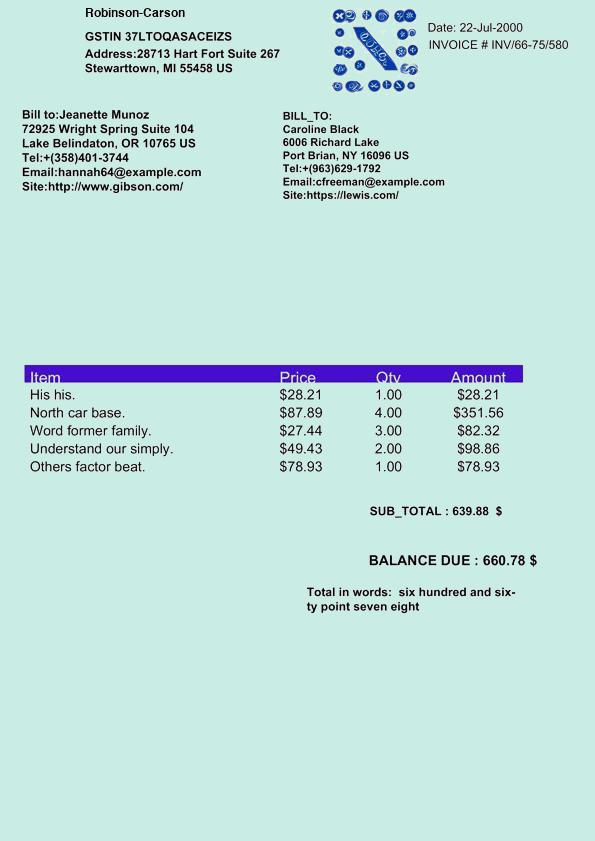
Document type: Invoice